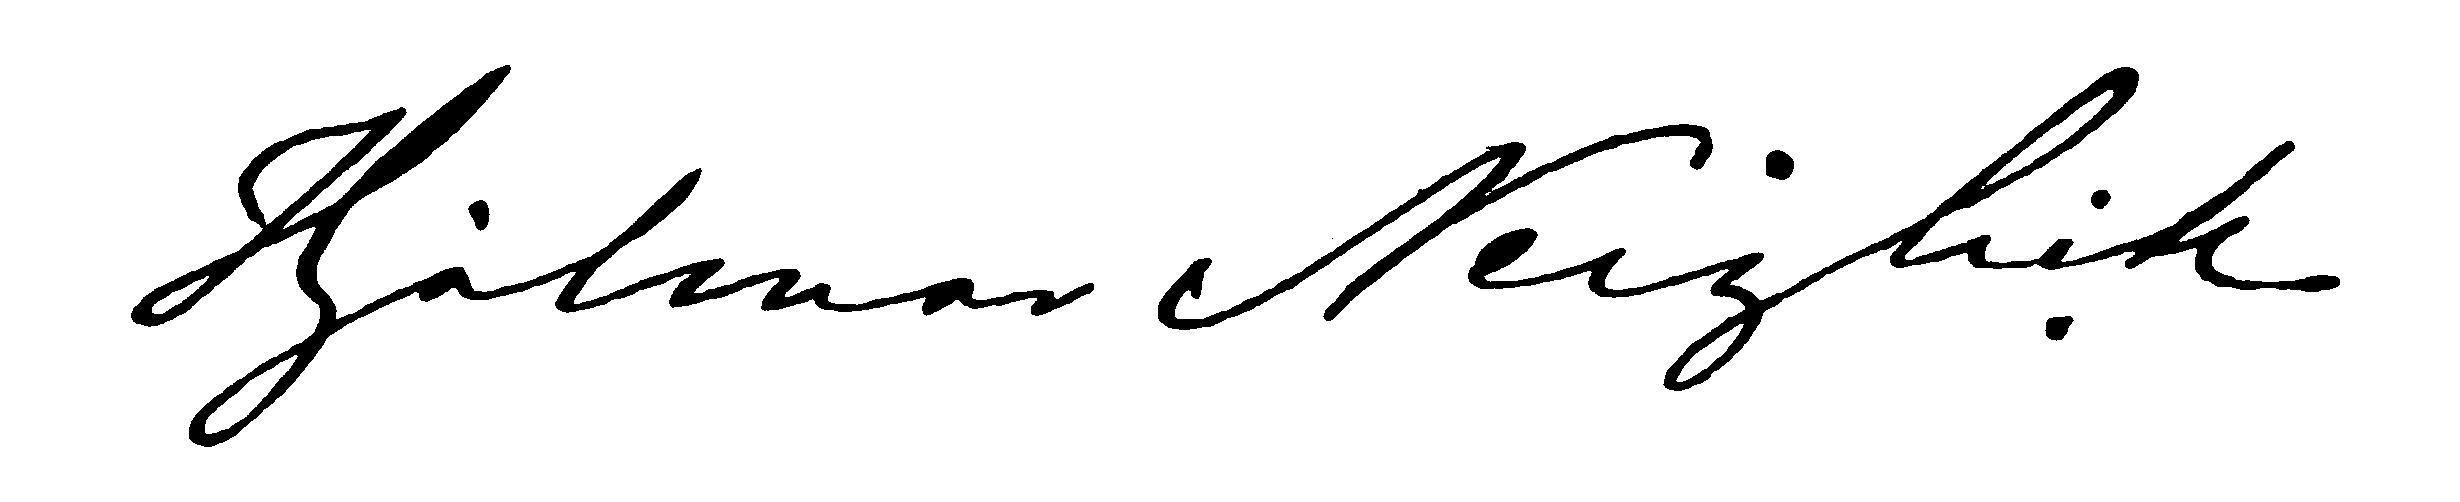
Signature of: hjalmar neiglick